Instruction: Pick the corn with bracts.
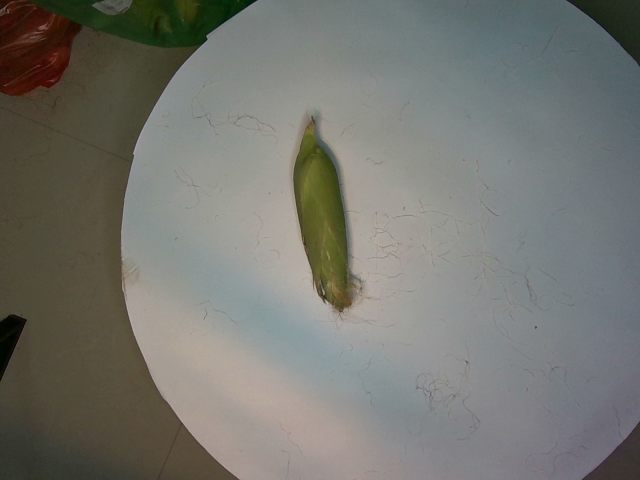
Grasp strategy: vertical